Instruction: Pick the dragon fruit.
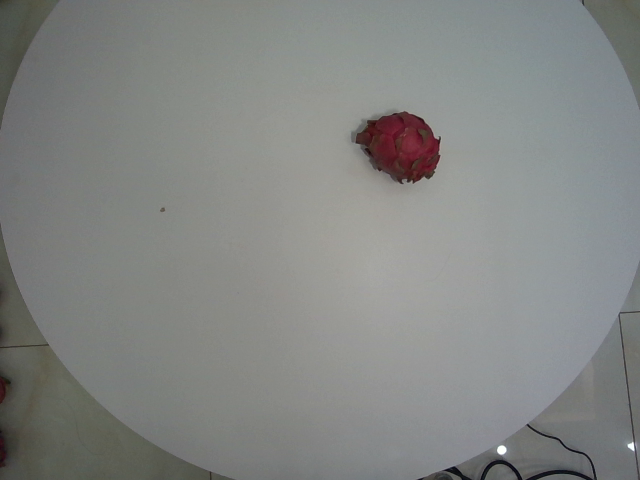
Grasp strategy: vertical